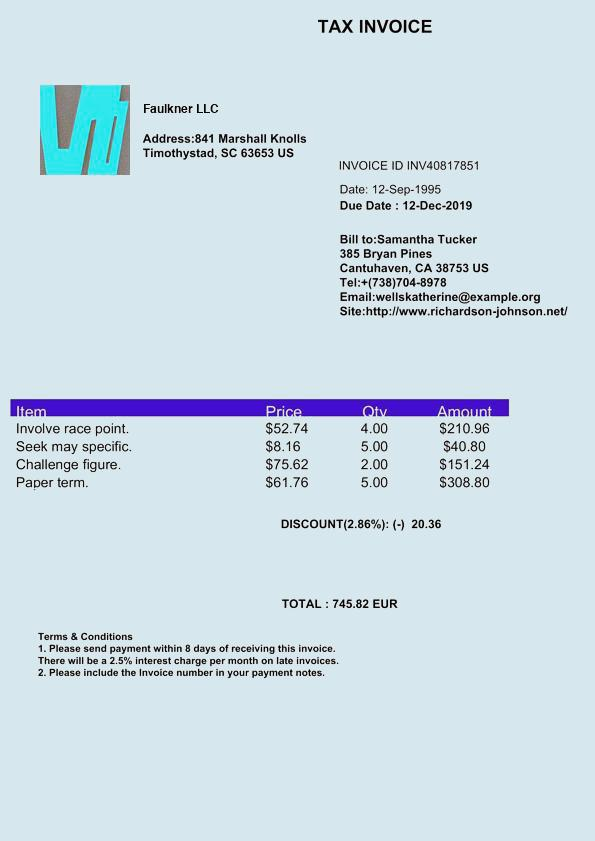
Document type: Invoice